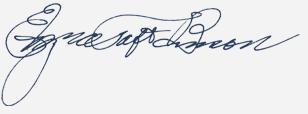
Signature of: ezra taft benson